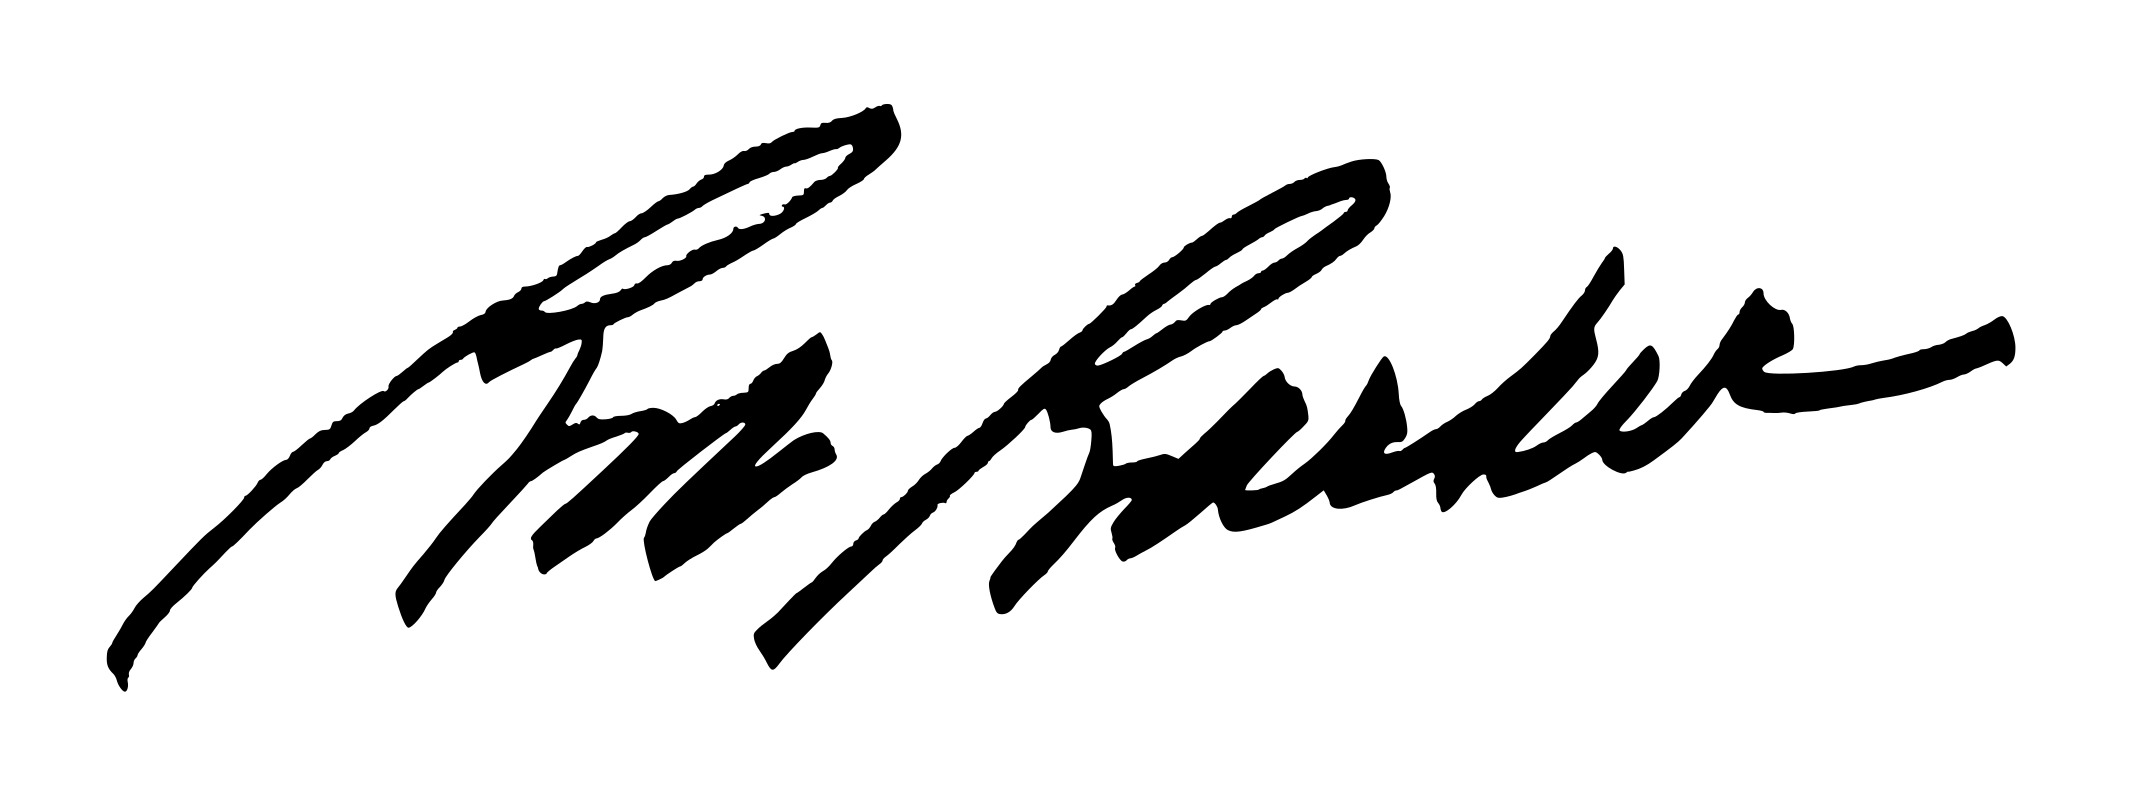
Signature of: bob barker